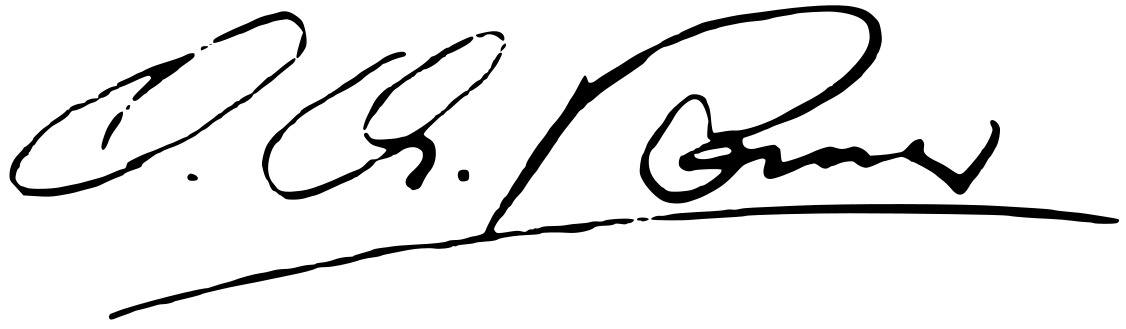
Signature of: óscar romero